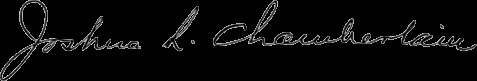
Signature of: joshua lawrence chamberlain